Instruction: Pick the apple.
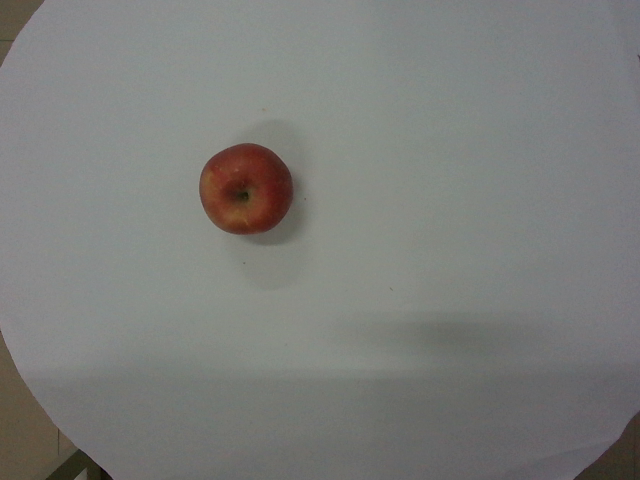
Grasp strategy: vertical